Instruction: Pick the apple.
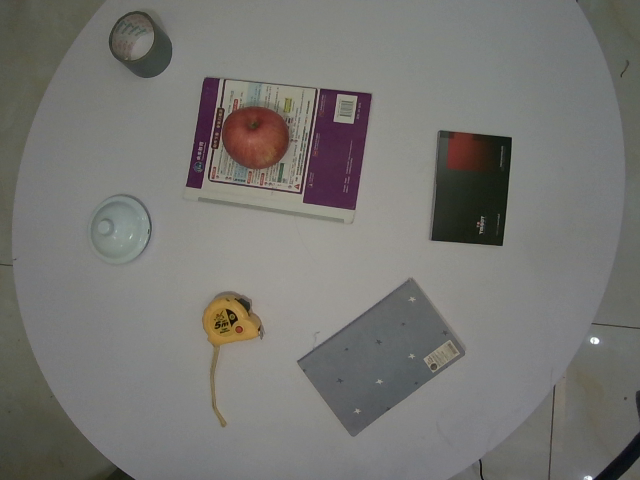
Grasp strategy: vertical